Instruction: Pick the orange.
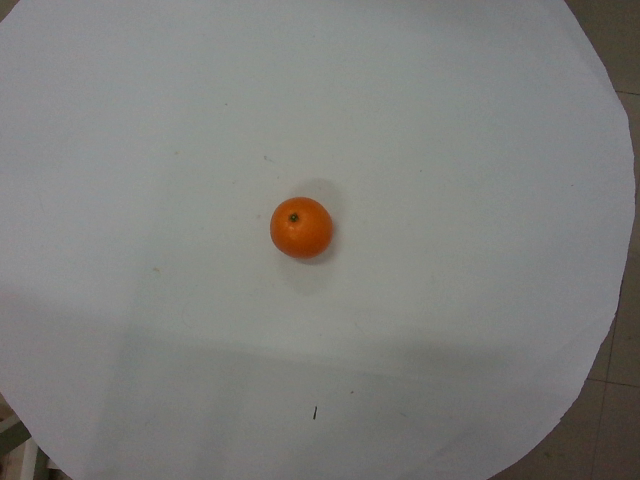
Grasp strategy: vertical